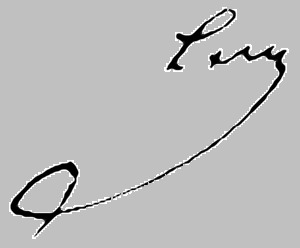
Signature of: jakob michael reinhold lenz